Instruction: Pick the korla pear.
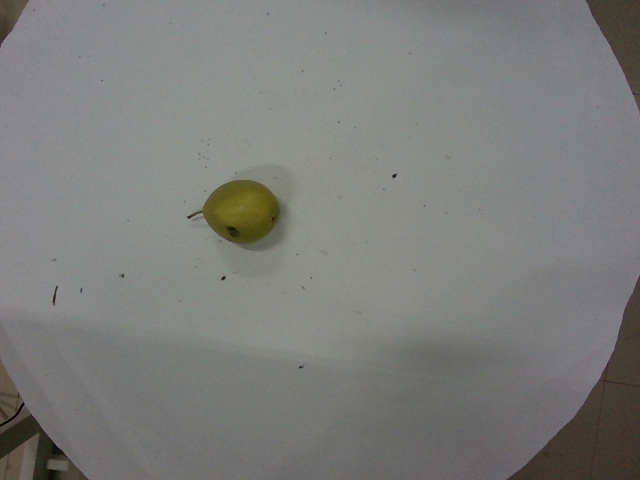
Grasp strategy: vertical